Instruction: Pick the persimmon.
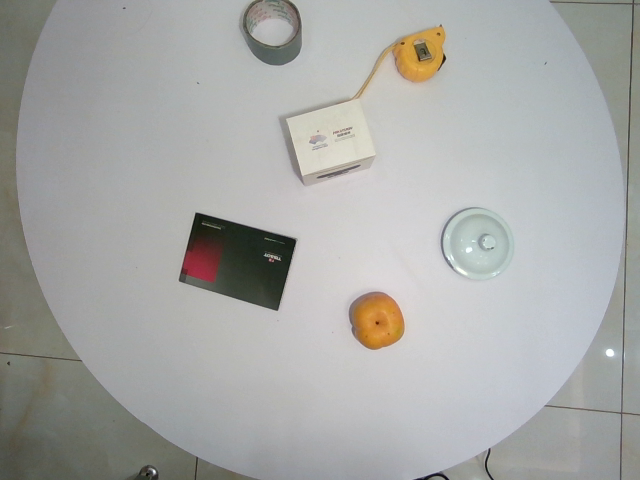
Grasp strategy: vertical